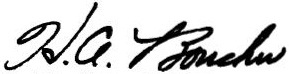
Signature of: h a boucher